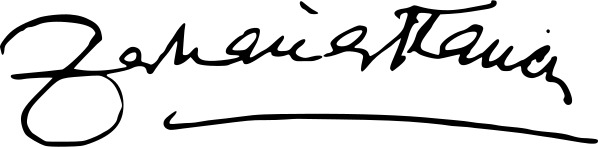
Signature of: zaharia stancu